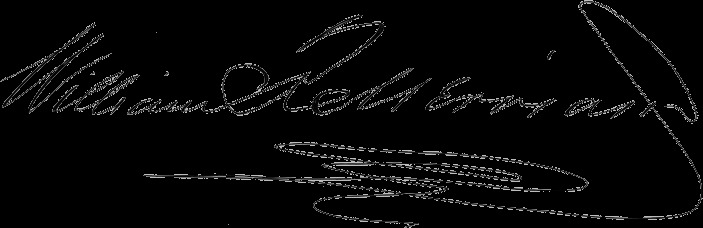
Signature of: william rush merriam